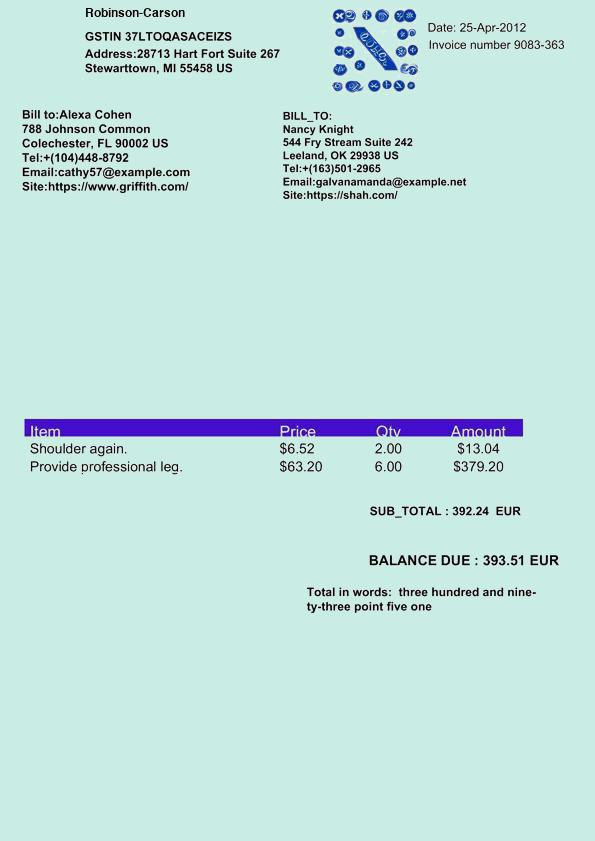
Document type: Invoice